Question: What type of tax is indicated in the document, personal property or real estate?
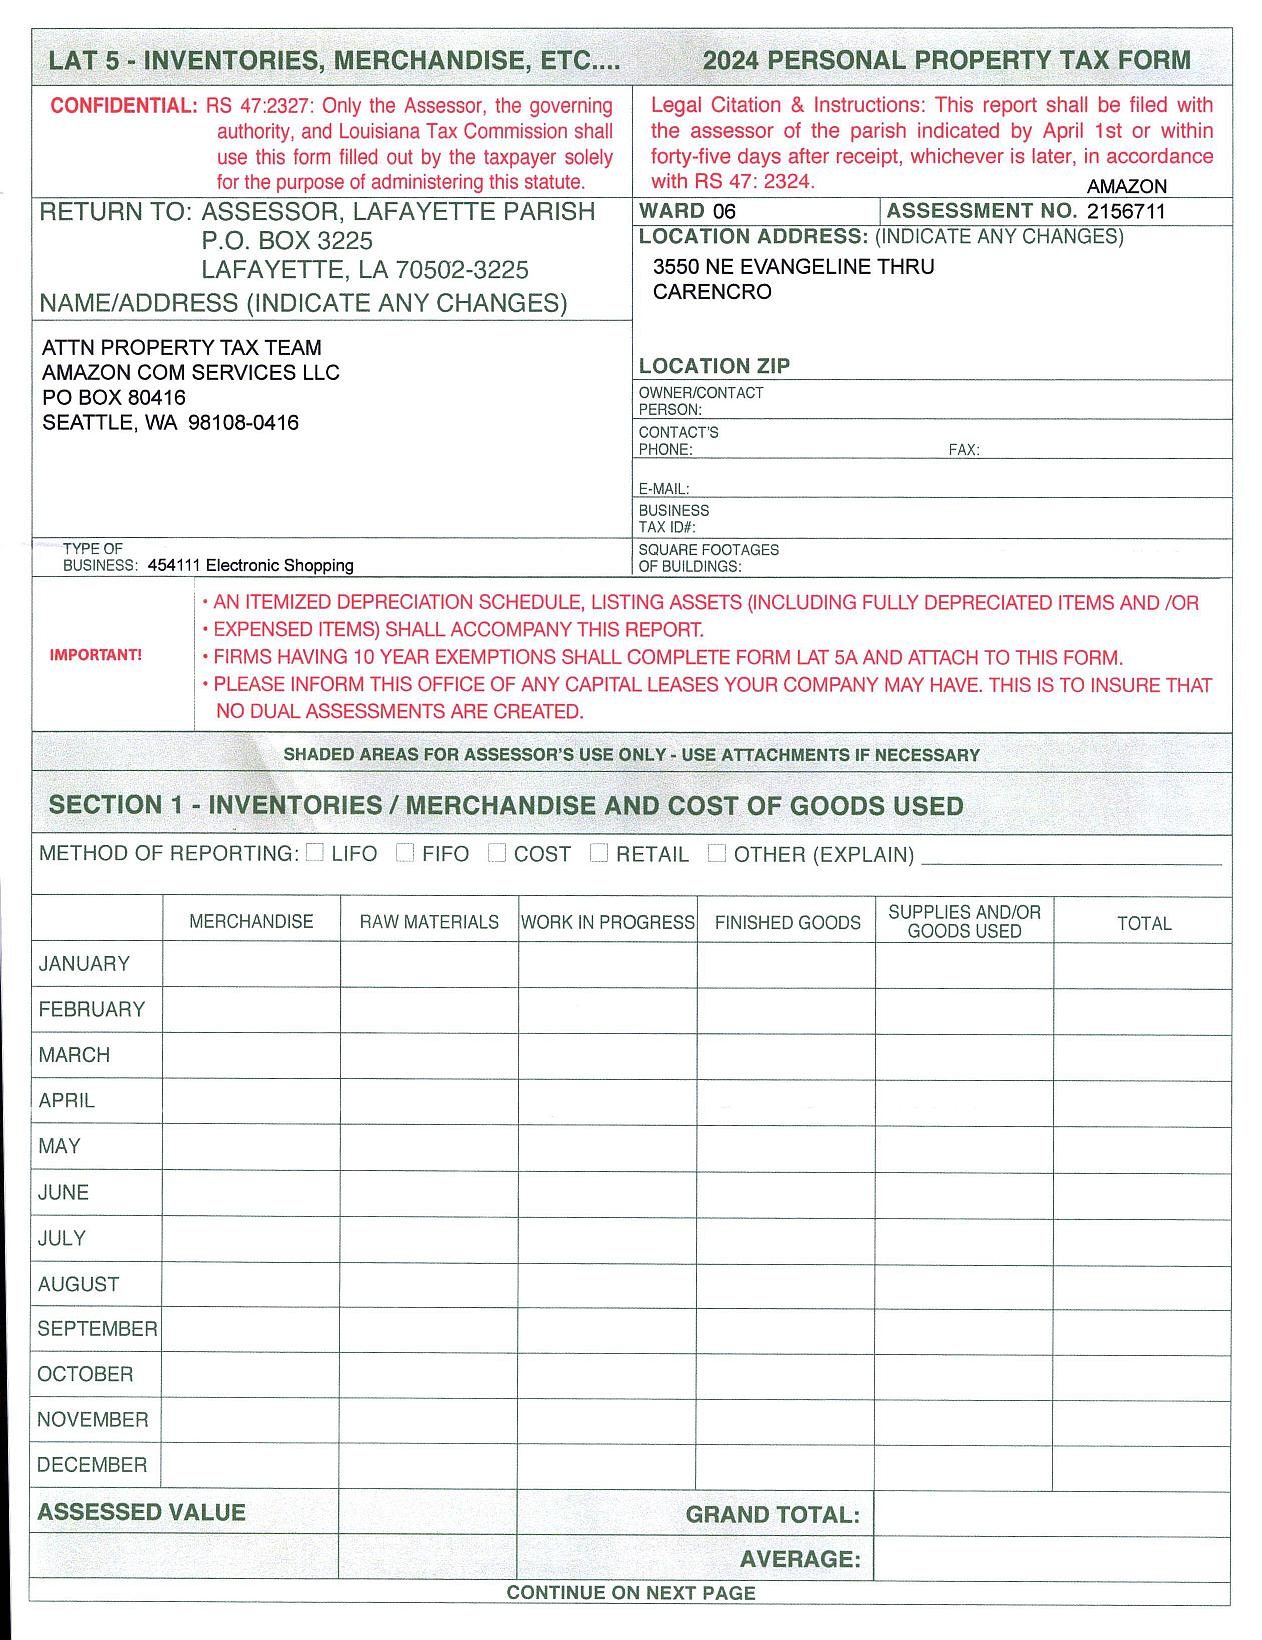
Answer: "Personal Property Tax"